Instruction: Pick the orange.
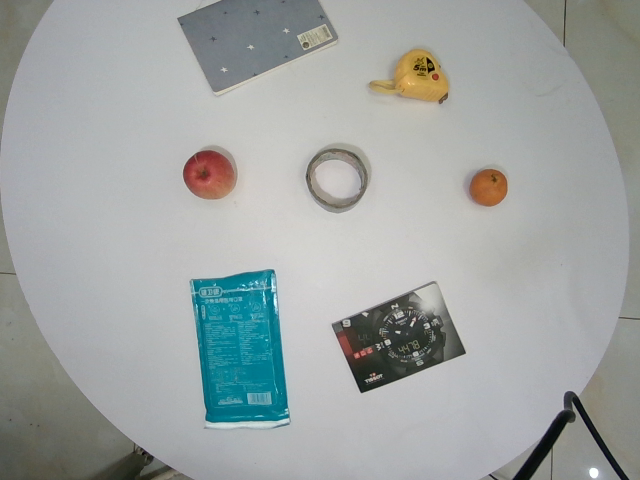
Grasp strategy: vertical